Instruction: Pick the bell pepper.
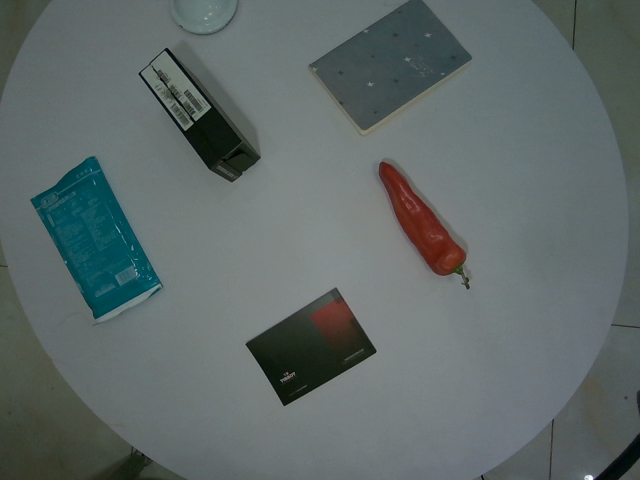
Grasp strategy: vertical